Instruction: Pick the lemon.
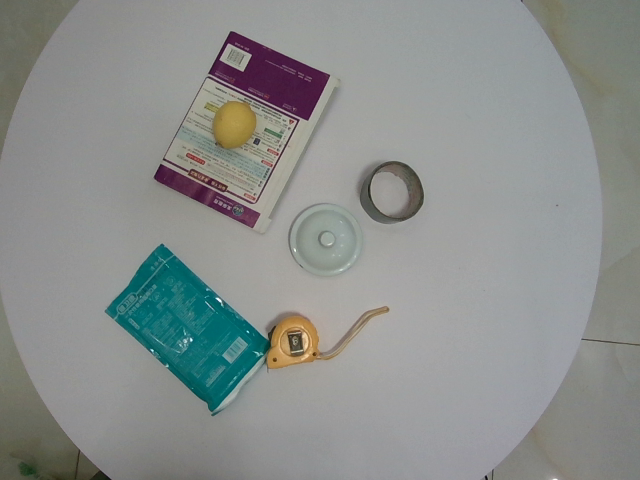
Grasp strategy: vertical